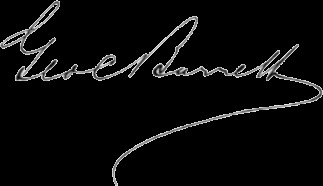
Signature of: george carter barrett